Question: Explain the disease:
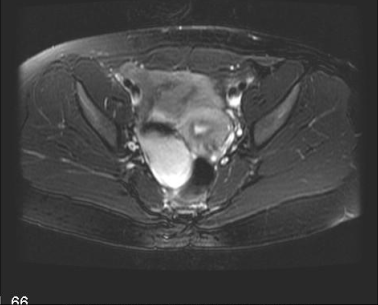
Answer: The disease is discussed as: Germ cell tumors make up 25% of all ovarian tumors.  Of these, the most common germ cell tumor of the ovaries is the benign cystic teratoma or the dermoid cyst.  These usually occur in younger women.  They are bilateral in about 15% of the time.  They have a variegated appearance on ultrasound, but predominantly appear as a complex cyst.  They can have a large area of shadowing due to the presence of tooth-like calcifications.  Demonstration of fat in either CT or MR strongly suggests the diagnosis.  Rarely these tumors undergo malignant degeneration into squamous cell carcinoma. (7)

Currently, the elective treatment of choice is laparoscopic excision.  Series of articles in the literature has shown that laparoscopic excision compared to laparotomy is safe, with decreased hospital stay and less post-operative pain. (1, 2, 4, 5)  Some techniques have advocated aspirating the cyst before the removal (so that the cyst can be removed from the abdominal cavity through a smaller incision), with a slightly increased incident of post-operative fever (presumably from a reaction to the cyst fluid) but without any significant increased incidence of adhesions or peritonitis. (6)  There is the mention of the vaginal route of excision in the literature, with the article mentioning faster patient recovery and reduced spillage compared that to laparoscopic approaches. (3)